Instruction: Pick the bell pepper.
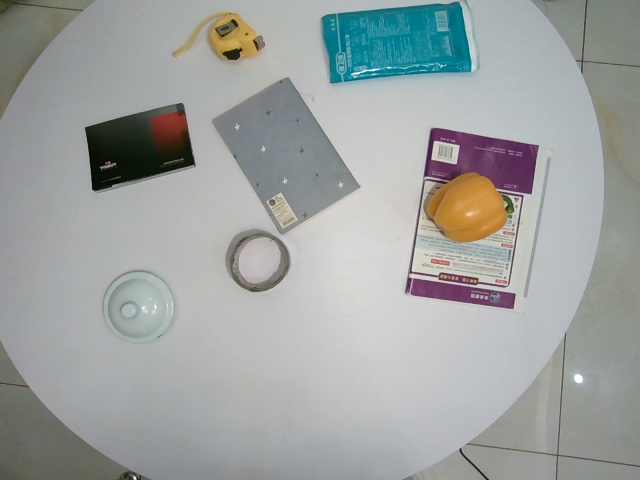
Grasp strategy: vertical